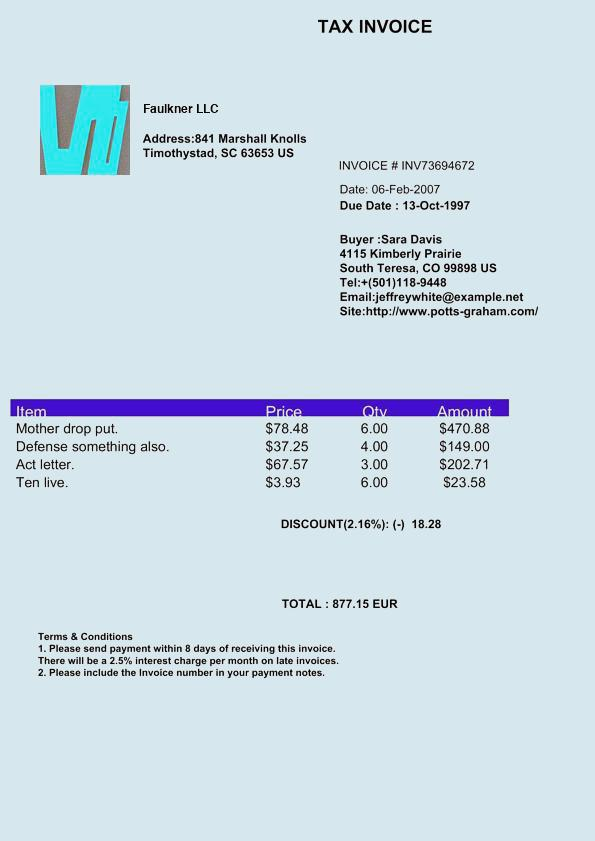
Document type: Invoice